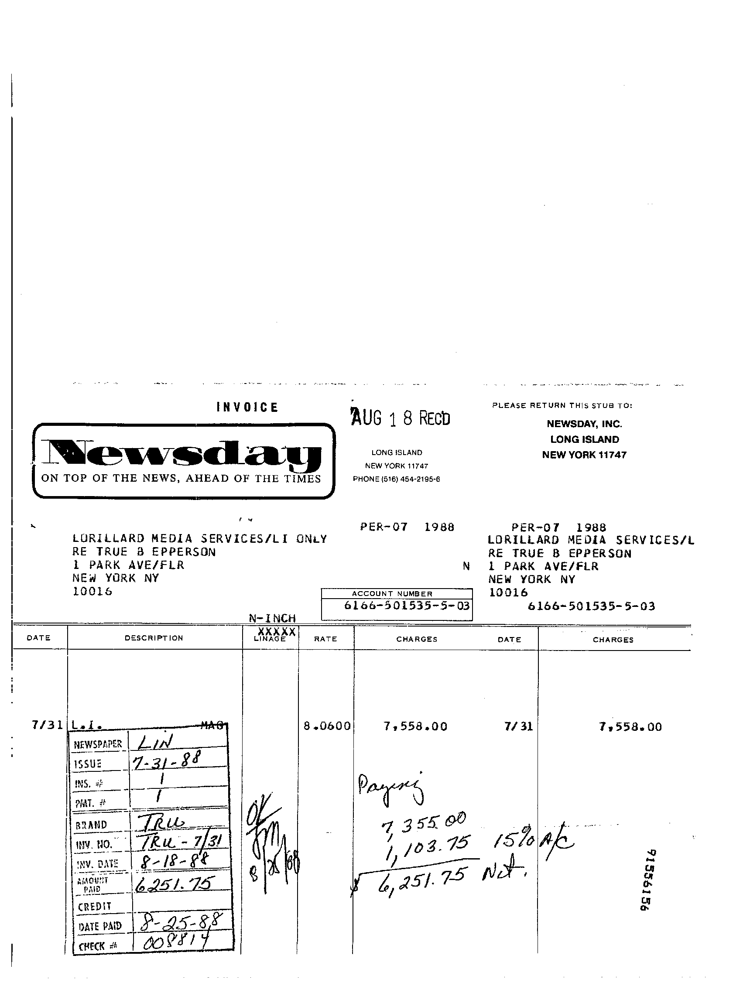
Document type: Invoice